Question: Which state is mentioned in the document?
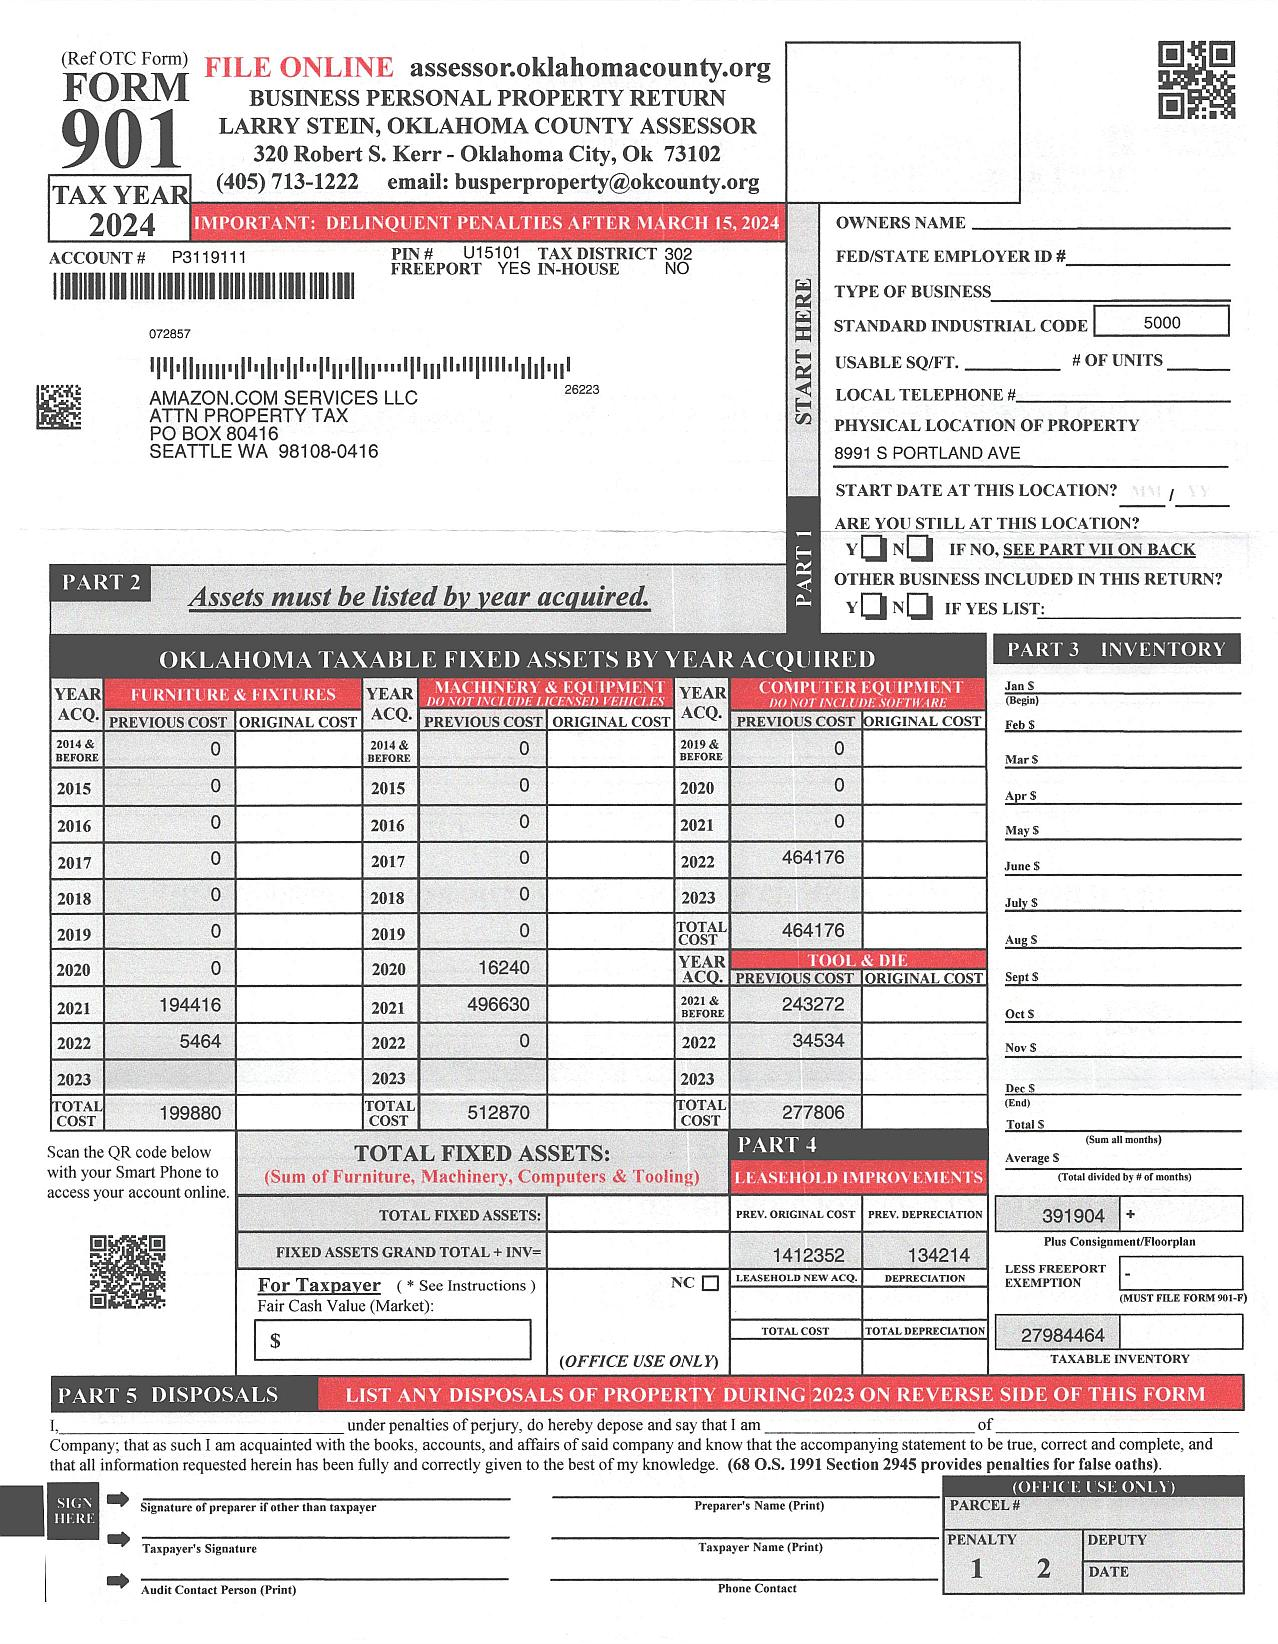
Answer: "Oklahoma"